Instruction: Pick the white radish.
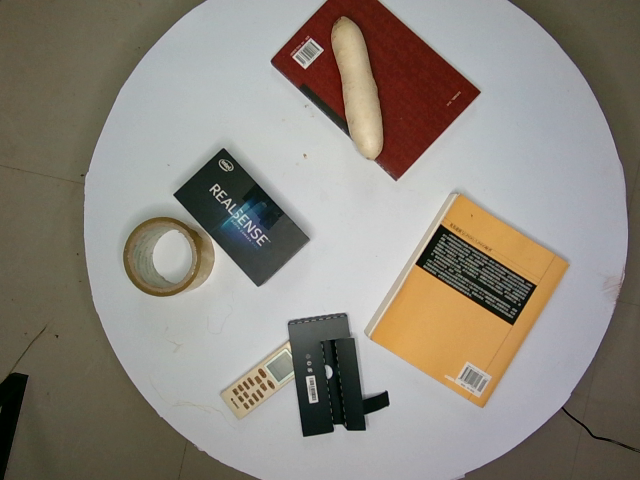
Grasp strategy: vertical